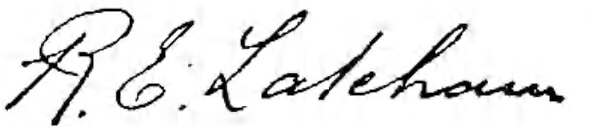
Signature of: richard e latcham